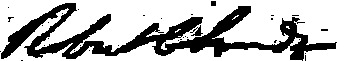
Signature of: robert charles sands